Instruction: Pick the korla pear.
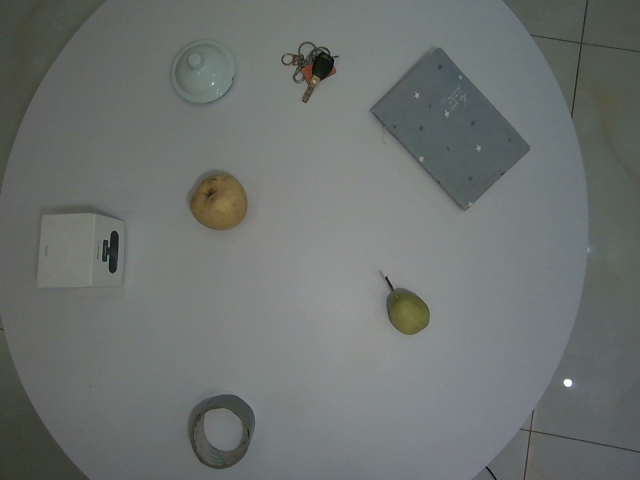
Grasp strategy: vertical